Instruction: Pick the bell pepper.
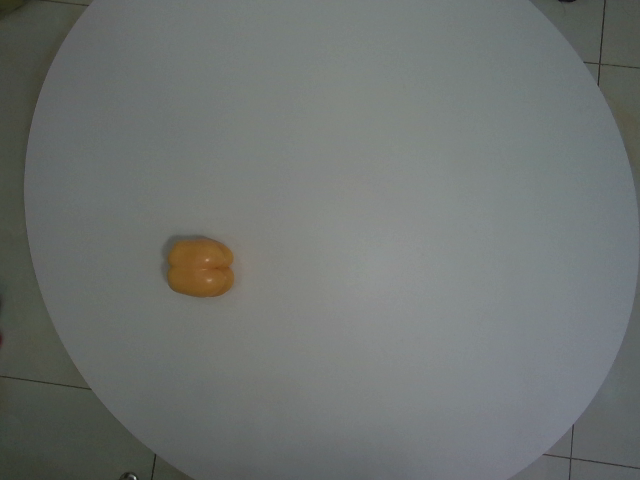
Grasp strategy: vertical